Patient: Female, age 37
A 37-year-old woman with a past medical history of bacterial endocarditis of the pulmonic, mitral, and tricuspid valves due to intravenous drug abuse, with subsequent tricuspid valve replacement and pulmonary embolism presented to our Emergency Department (ED) complaining of generalized myalgias and shortness of breath. She had no history of congenital cardiac disease. Notes in the medical record indicated that she had baseline oxygen deprivation attributed to a historical diagnosis of pulmonary hypertension. In the ED, she was tachypneic, tachycardic, and had persistent oxygen saturations around 88% on room air mandating the need for oxygen via nasal cannula at 2 l/min. Upon physical exam, she was in moderate respiratory distress and diaphoretic. Cardiovascular examination revealed a harsh, blowing holosystolic grade IV/VI murmur noted at the left upper sternal border. The rest of her physical exam was unremarkable. A complete metabolic panel (CMP) showed no abnormalities and a complete blood count (CBC) showed only mild anemia. No arterial blood gases were tested. An electrocardiogram (EKG) demonstrated a right bundle branch block, but no other marked abnormalities. Due to suspicion for pulmonary embolism, a CT scan of the chest was performed. The CT scan was negative for pulmonary embolism, but did reveal an anomalous vein connecting the left brachiocephalic vein to the left superior pulmonary vein [Figures 1 and 2 and Video 1]. The CT study demonstrated intravenously administered contrast passing from the left brachiocephalic vein through the anomalous vessel into the left superior pulmonary vein to the left atrium, indicating a right-to-left shunt via the anomalous vein. The anomalous vein measured 9 mm in maximum diameter. Subsequently, transthoracic and transesophageal echocardiography was performed. This demonstrated dilatation of the right atrium and right ventricle, severe tricuspid valve regurgitation, and elevated right ventricular pressure estimated at 30 mm Hg. The inferior vena cava was dilated without respiratory variation, also consistent with elevated right atrial pressure. A small fistula between the ascending aorta and the right ventricle was also seen likely secondary to endocarditis. In retrospect, this fistula was not visible on CT due to streak artifacts from the previous tricuspid valve prosthesis. Agitated saline injection showed appearance of bubbles in the left atrium from the left superior pulmonary vein, confirming an intrapulmonary right-to-left shunt. MRI of the anomalous vein was also performed to evaluate the flow characteristics [Figure 3]. As the patient was claustrophobic, only a limited evaluation of the anomalous vein could be performed. The study demonstrated monophasic, inferiorly directed flow within the vessel toward the left superior pulmonary vein, with the flow calculated as 20 ml per heartbeat.
Shortly after admission, treatment was started for bacterial endocarditis and subsequent blood cultures were positive for Escherichia coli. Her symptoms were attributed to bacterial endocarditis and right-heart overload secondary to the severe tricuspid valve regurgitation and the small fistula between the aortic root and the right ventricle. Right-to-left shunting through the anomalous pulmonary vessel was also believed to further exacerbate her hypoxia. No interventions were undertaken with regard to the anomalous vessel during the patient's hospital course. The patient left the hospital against medical advice before completion of therapy and was lost to follow-up.
Keywords: computed tomography, levoatriocardinal vein, magnetic resonance imaging, partial anomalous pulmonary venous connection, right-to-left shunt
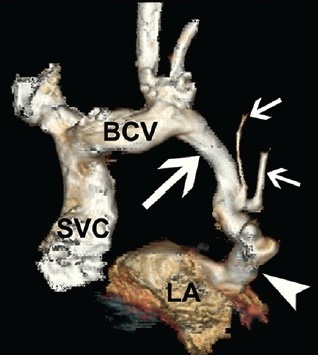
Image caption: 37-year year-old female who presented with dyspnea and hypoxia with a diagnosis of levoatriocardinal vein. Contiguous axial images from contrast-enhanced CT scan of the chest demonstrate the abnormal vessel. Beginning at the level of the left brachiocephalic vein, bright undiluted contrast drains inferiorly as it flows through the anomalous vessel, to the left superior pulmonary vein, and finally into the left atrium. Therefore, this flow demonstrates an extra-cardiac right-to-left shunt.